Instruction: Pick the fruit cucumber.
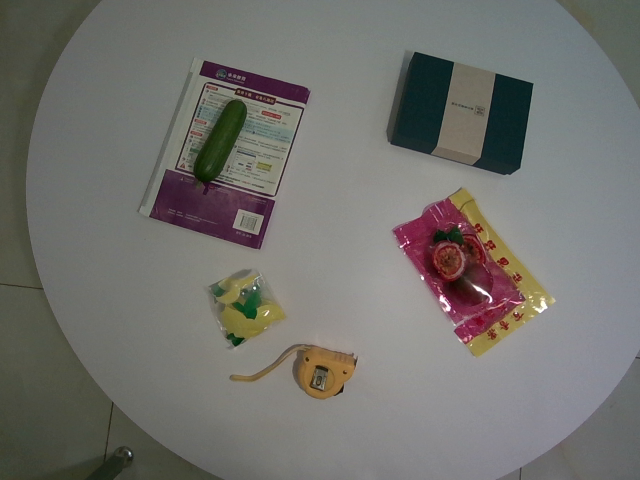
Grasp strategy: vertical